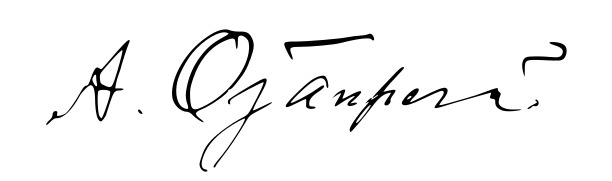
Signature of: abraham ojanperä